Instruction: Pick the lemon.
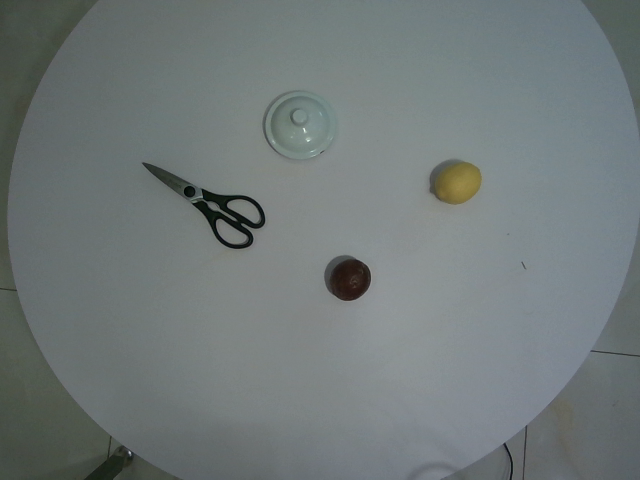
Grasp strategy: vertical